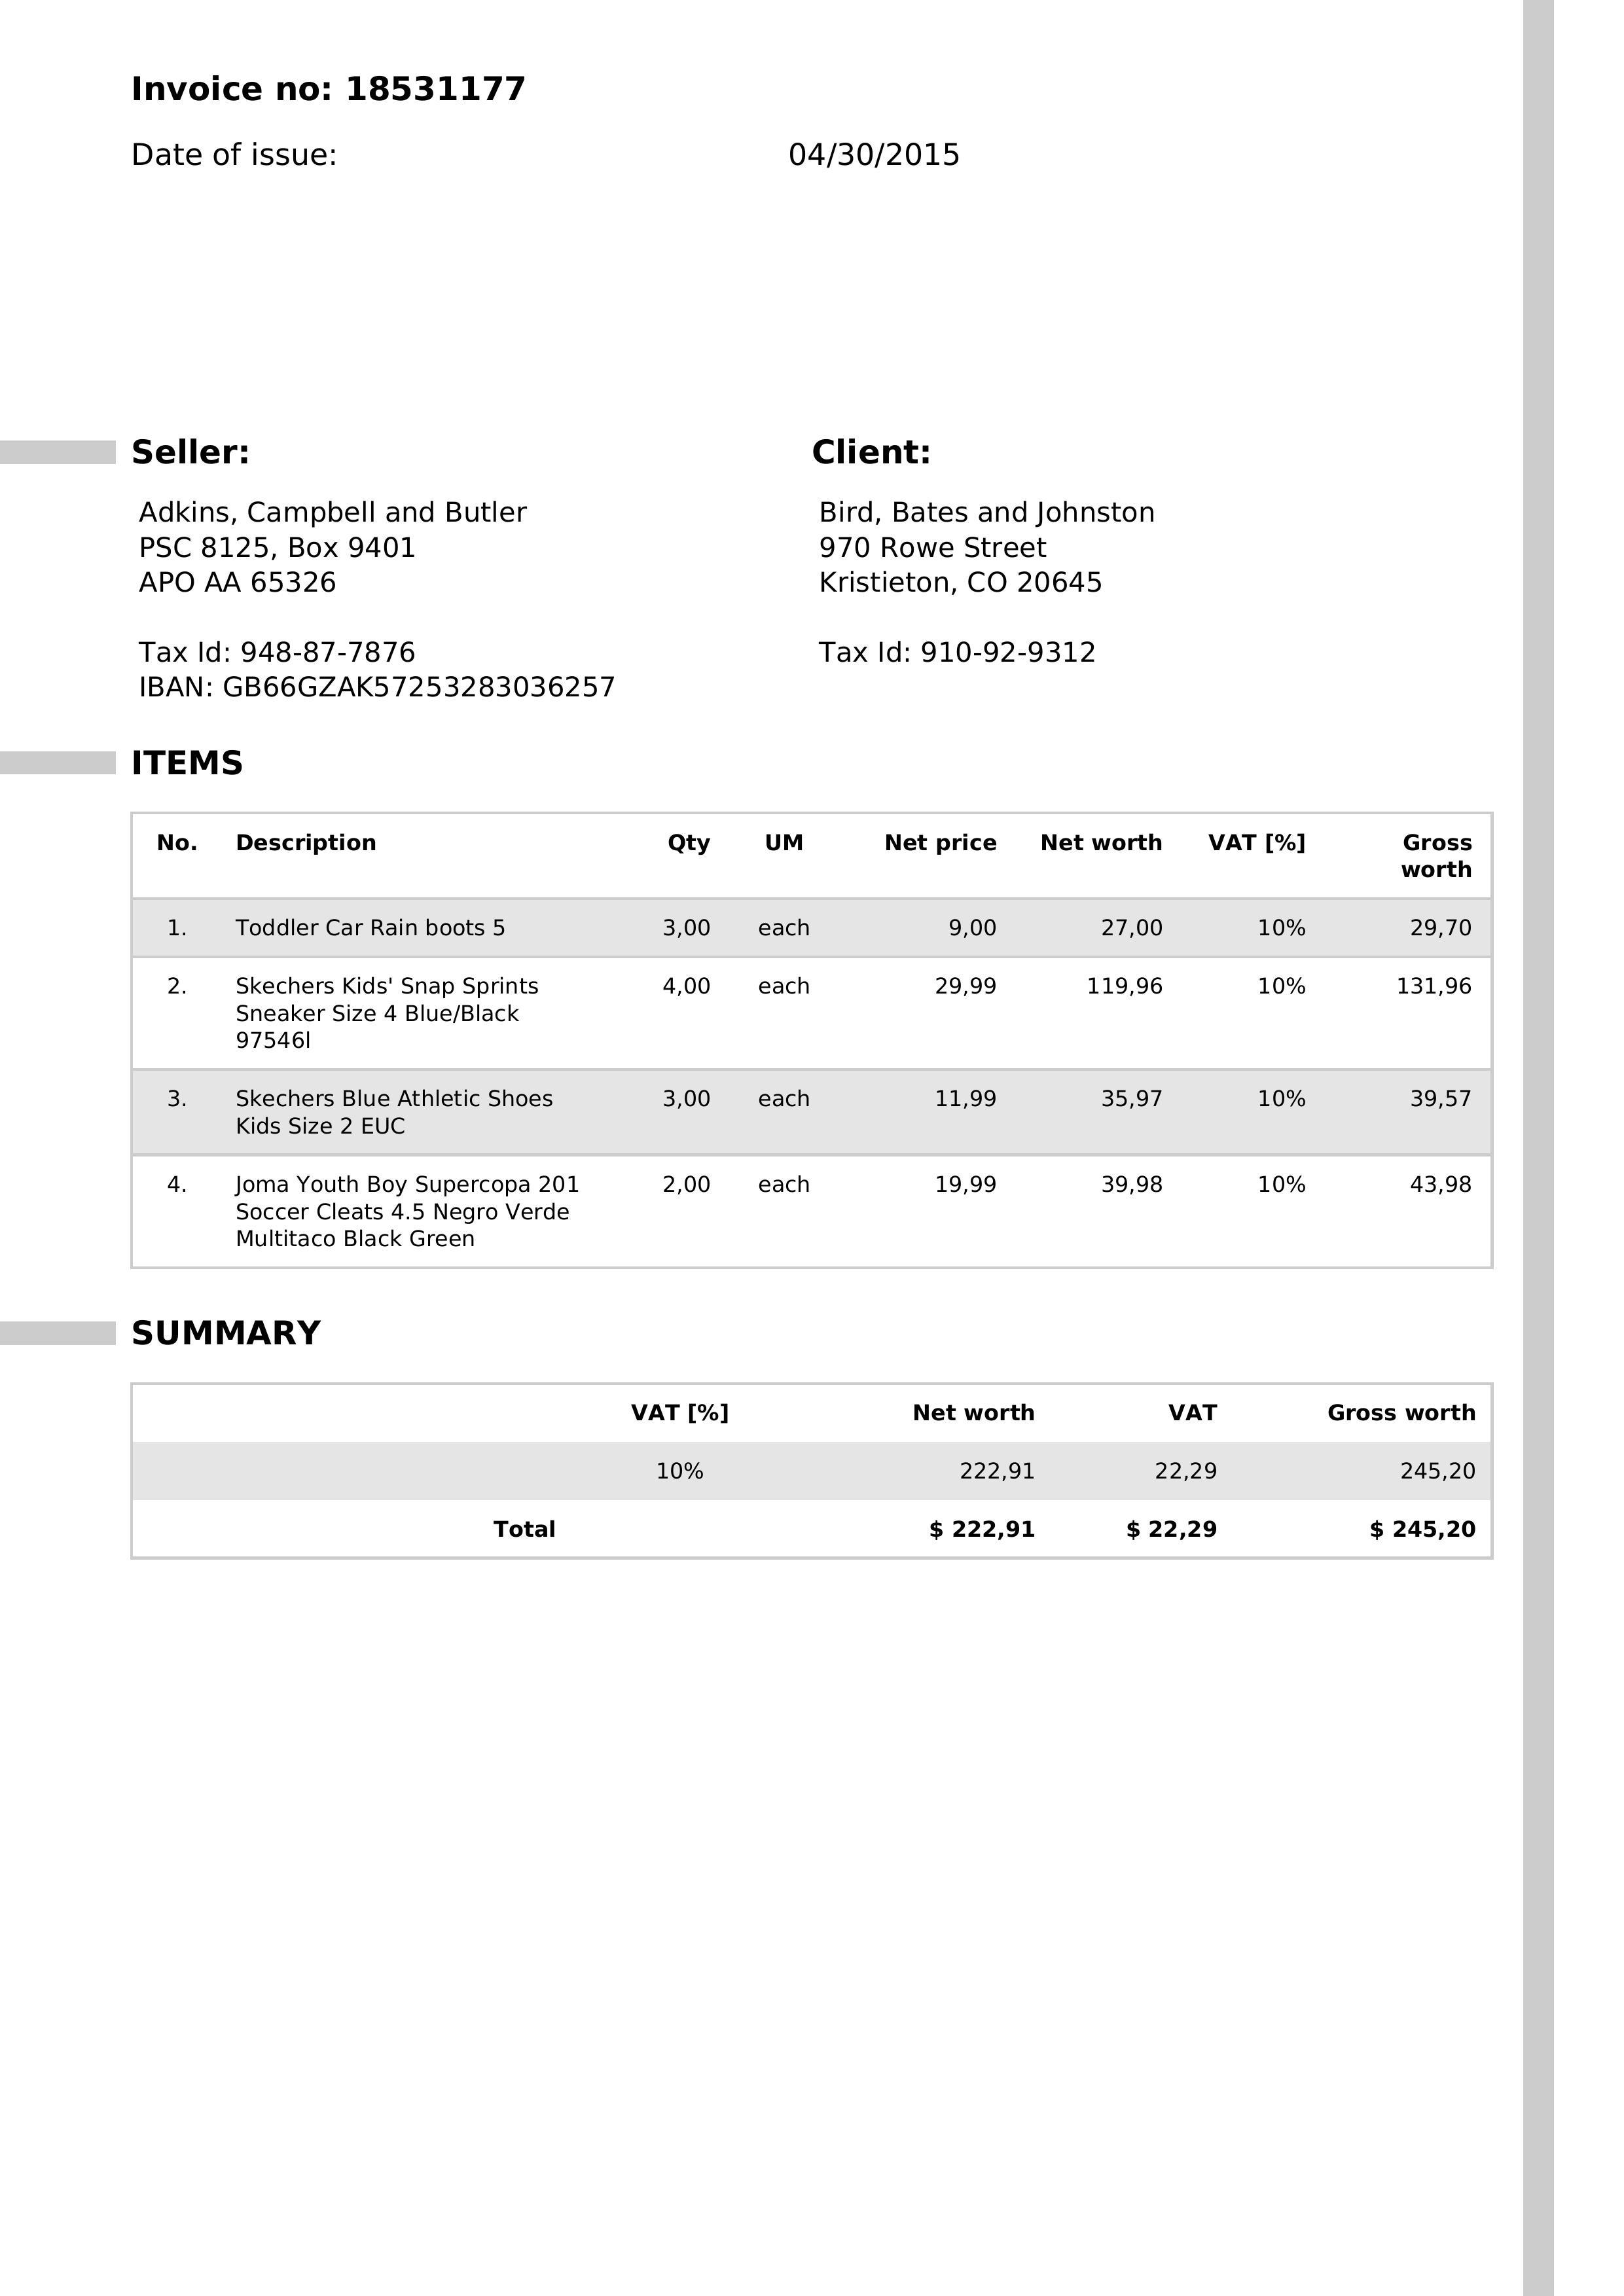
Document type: Invoice